Can you pull out the amount in words, numerical amount, payee's name, date of the cheque, and the bank's name from the image?
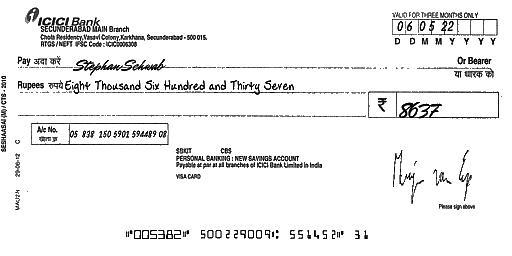
amt_in_words: Eight Thousand Six Hundred and Thirty Seven
amt_in_figures: 8637
payee_name: Stephan Schwab
bank_name: ICICI Bank
cheque_date: 06/05/22